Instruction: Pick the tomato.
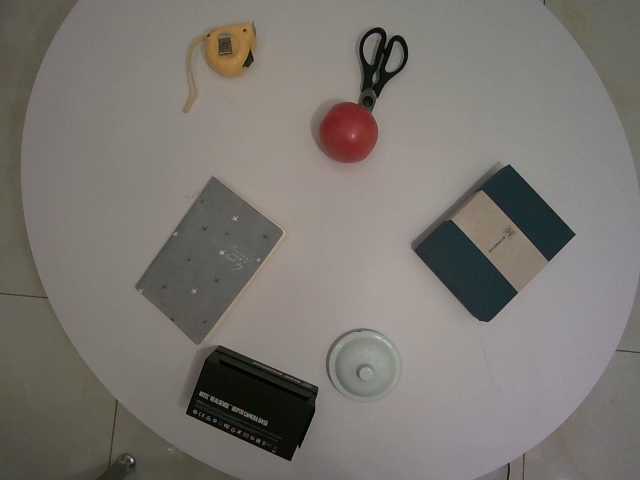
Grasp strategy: vertical